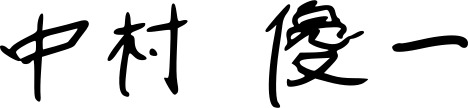
Signature of: yūichi nakamura